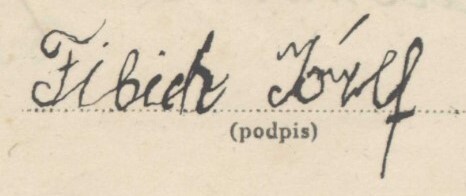
Signature of: józef fibich